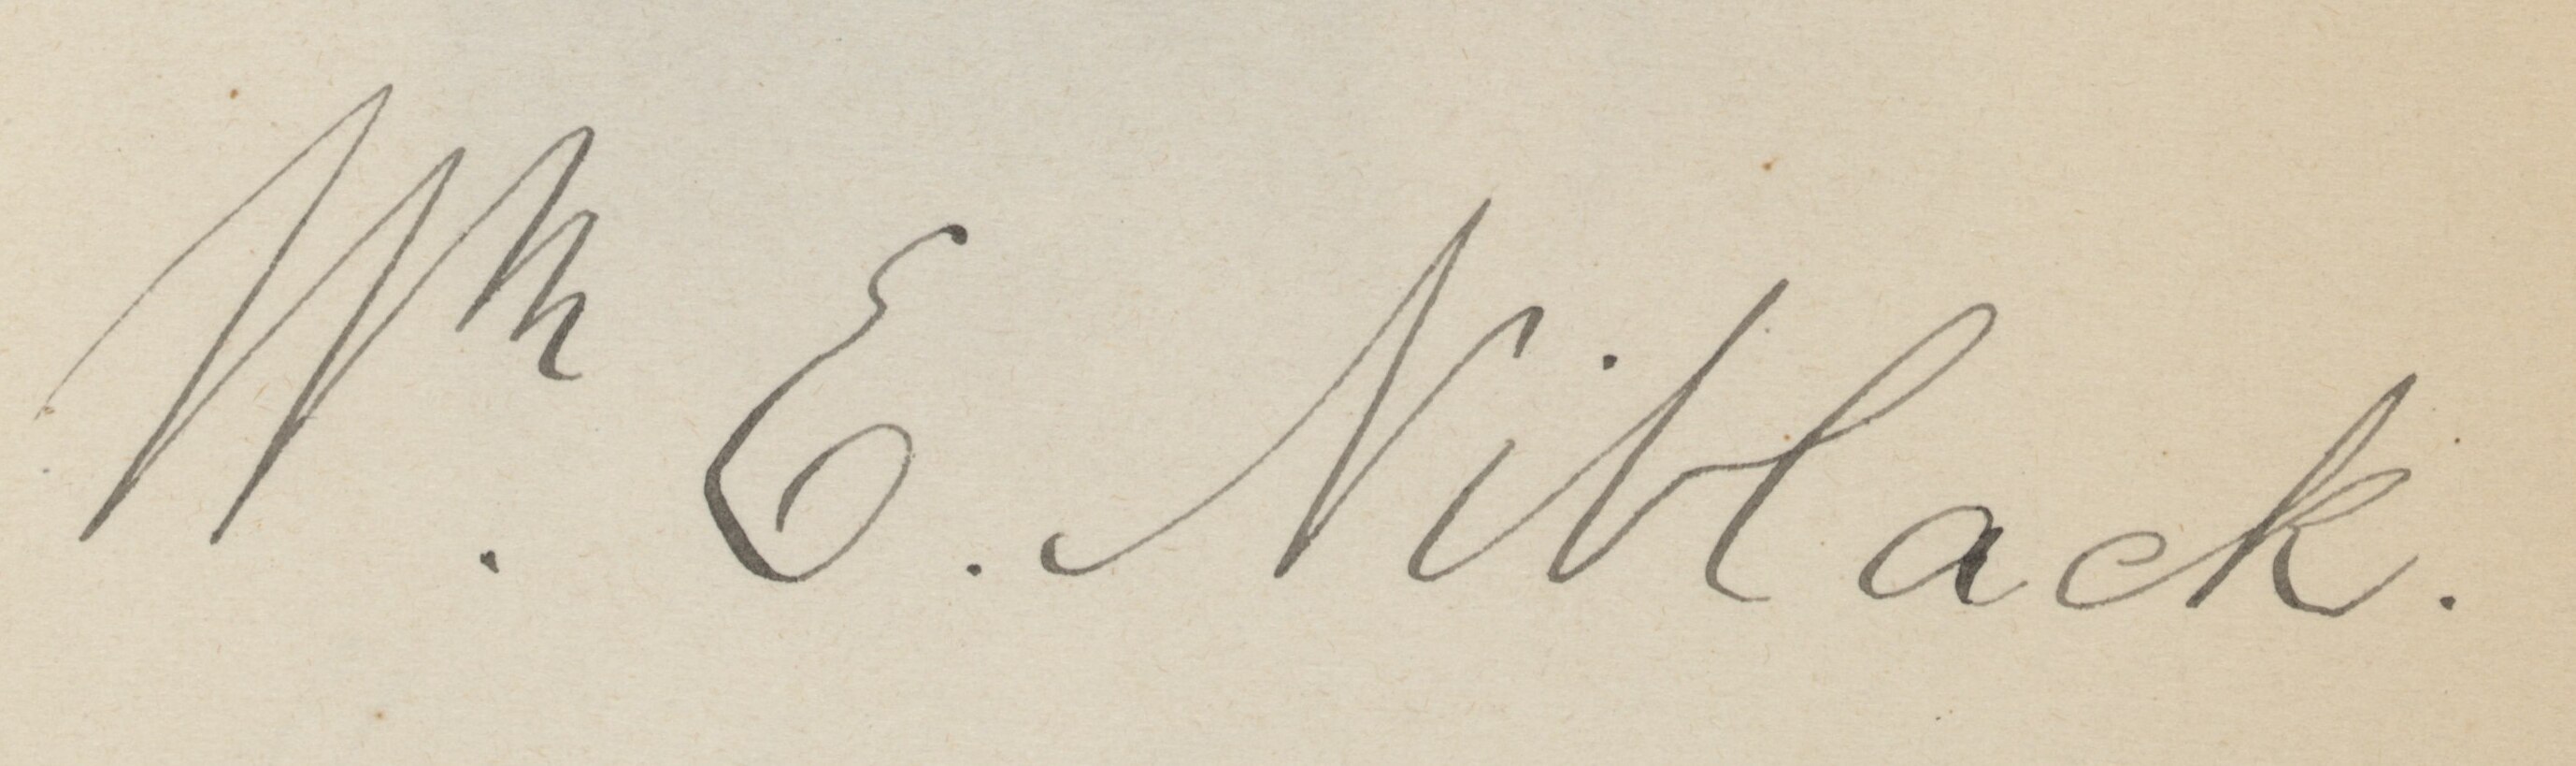
Signature of: william e niblack